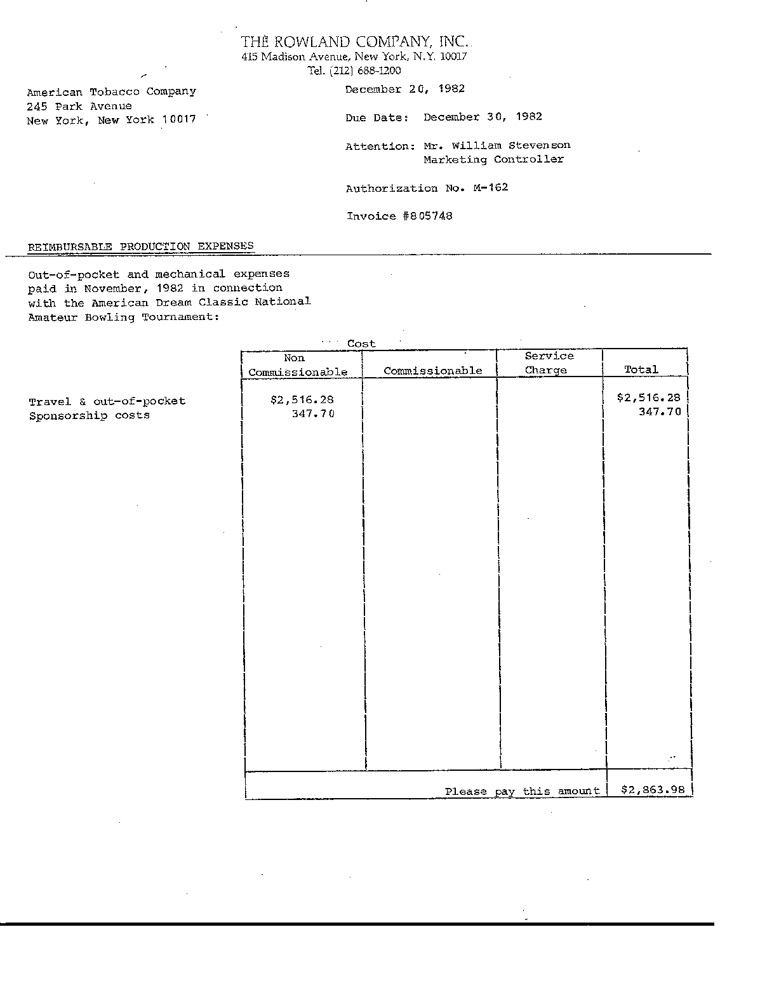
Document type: Invoice